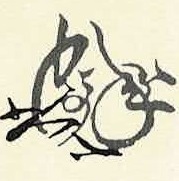
Signature of: takenaka shigeharu